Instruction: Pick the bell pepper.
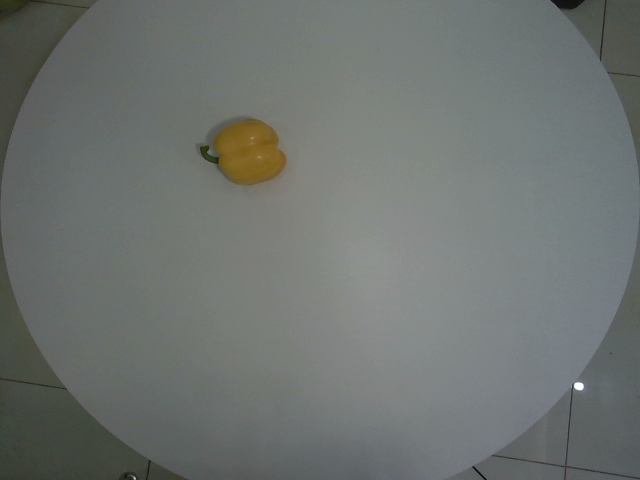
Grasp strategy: vertical